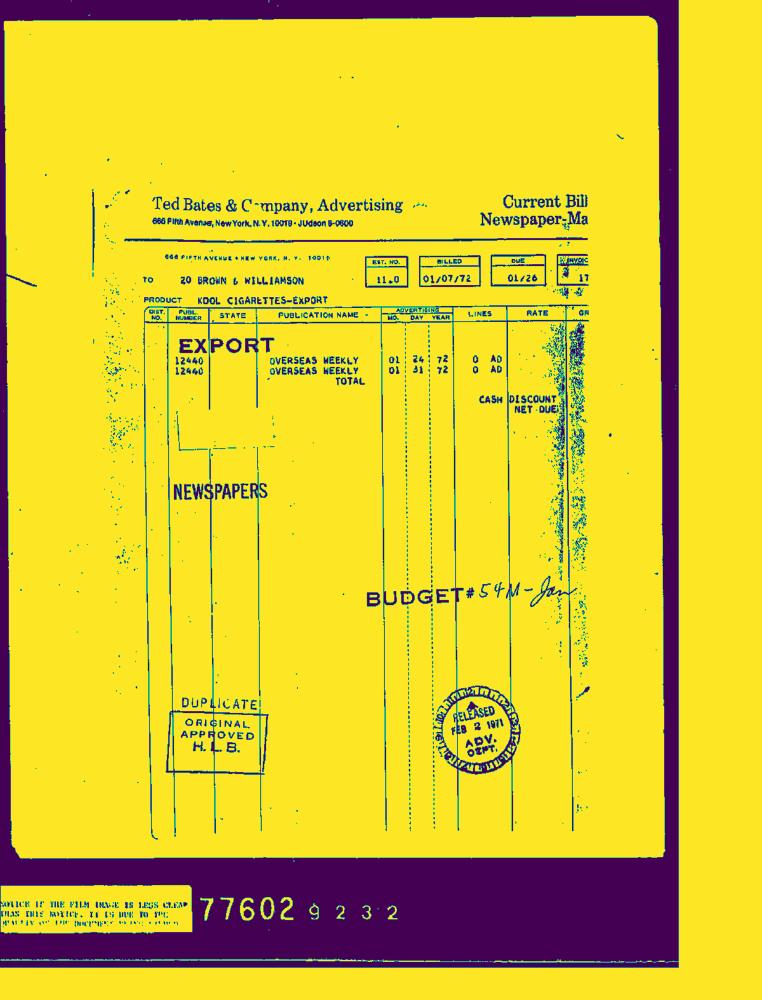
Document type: Invoice-Doc